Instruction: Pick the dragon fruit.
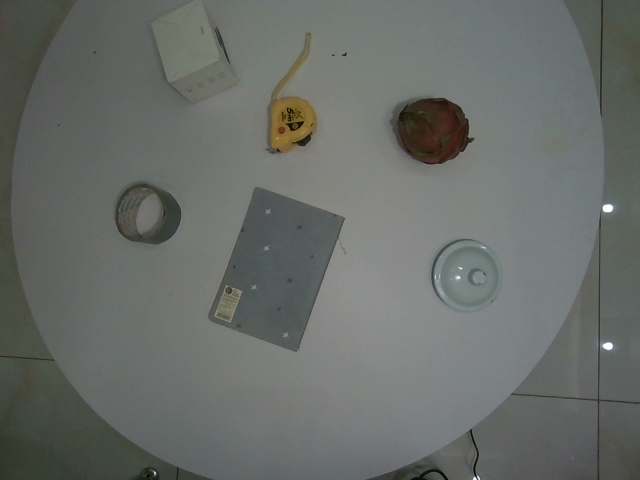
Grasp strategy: vertical